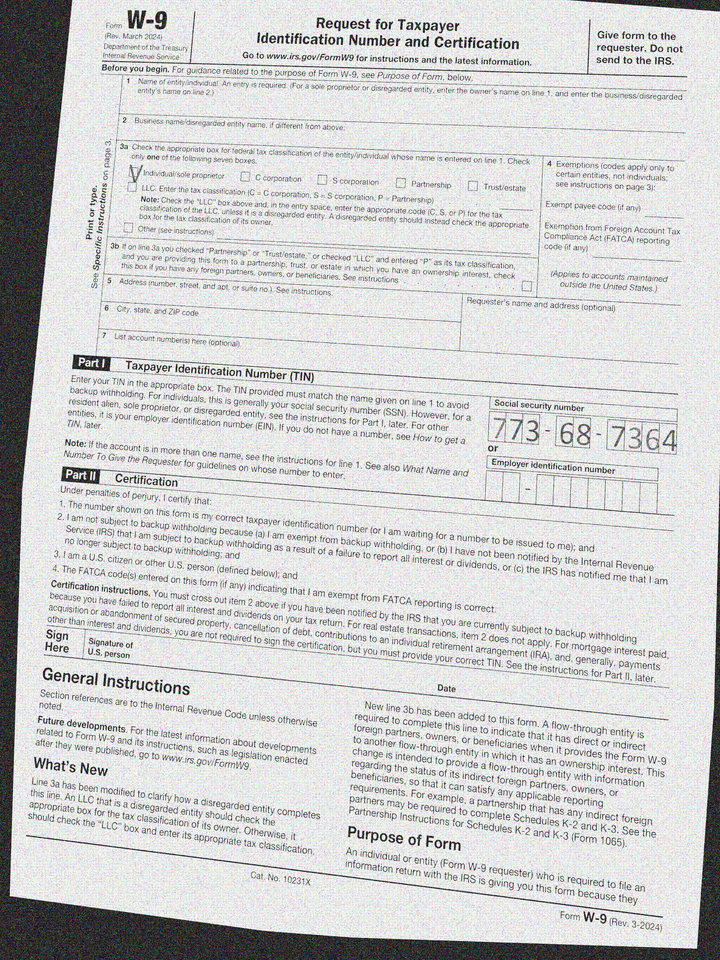
cbx: yes
ssn: 773687364